Question: What is the main concern?
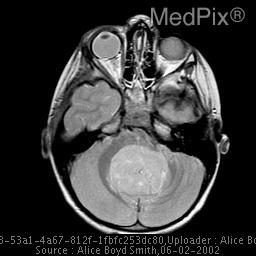
Answer: The findings suggest Sagittal and coronal T1, axial T2, and axial T1 post gadolinium images demonstrate a large enhancing mass in the posterior fossa with aossociated hydrocephalus.

Sagittal T1 weighted image post gadolinium of the spine demonstrated enhancing drop metastasis along the meninges of the distal spinal cord.. Sagital and coronal T1, axial T2, and axial T1 post gadolinium images demonstrate a large enhancing mass in the posterior fossa with associated hydrocephalus, consistant with medulloblastoma.. The patient might have a history of 4 year old male with increasing ataxia over a one month period..